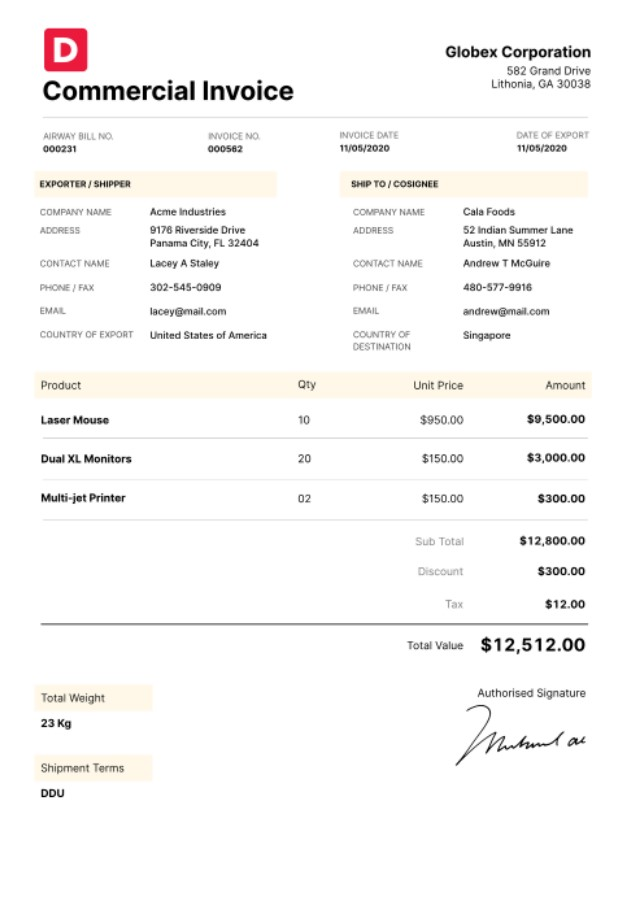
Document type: Invoice